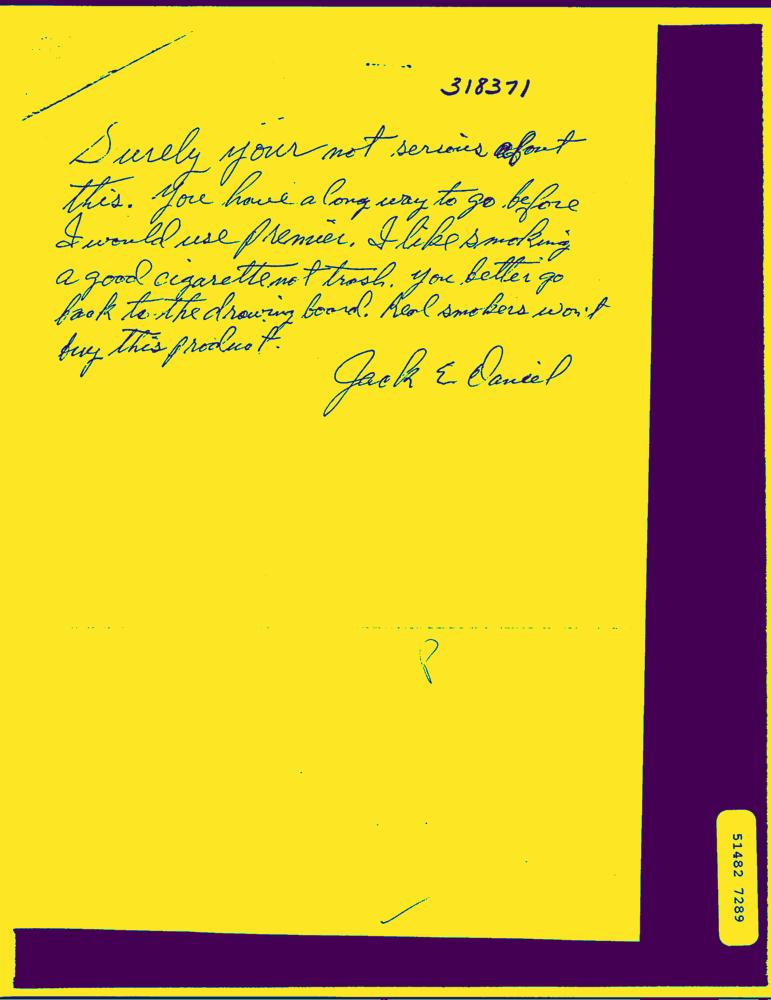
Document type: Hand-Written